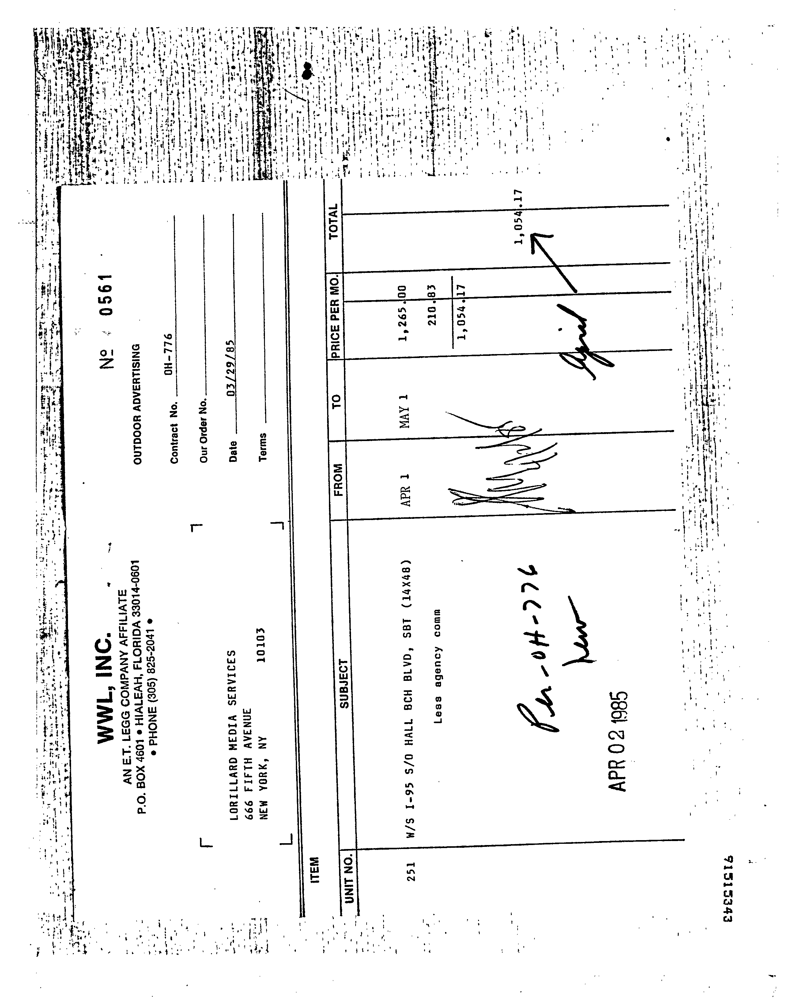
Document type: Invoice